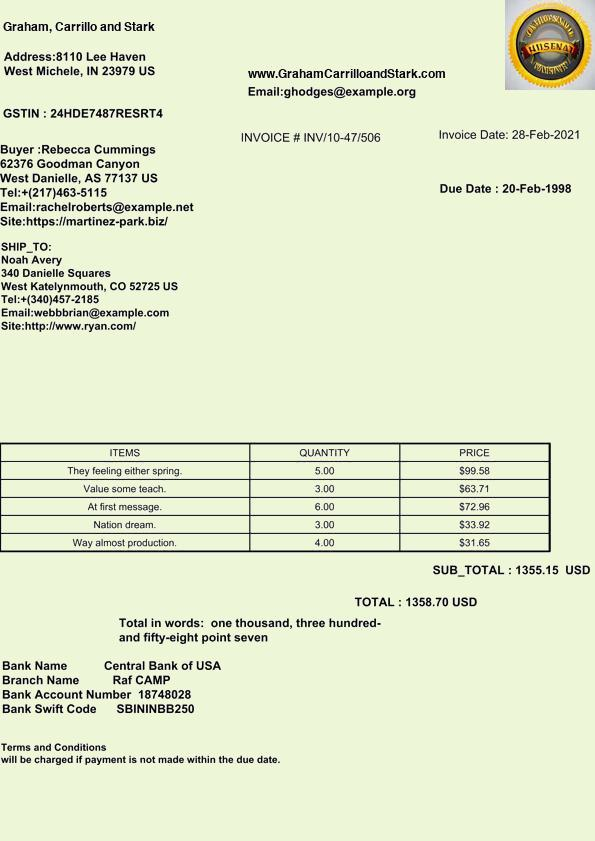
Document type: Invoice